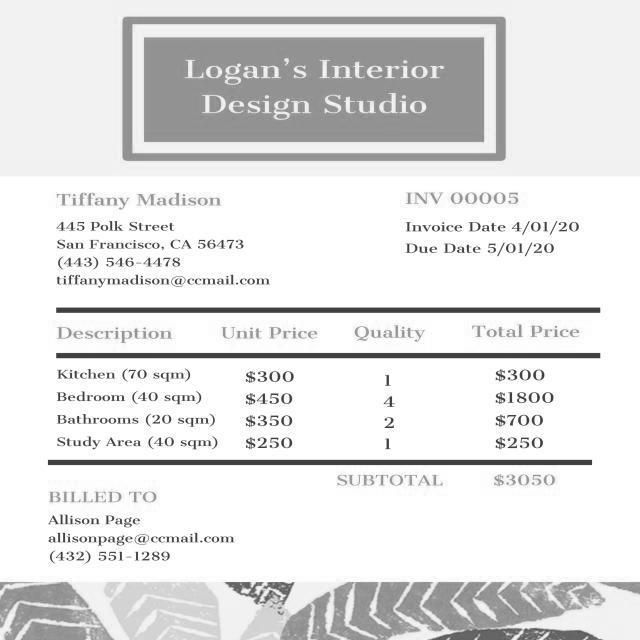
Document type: Invoice